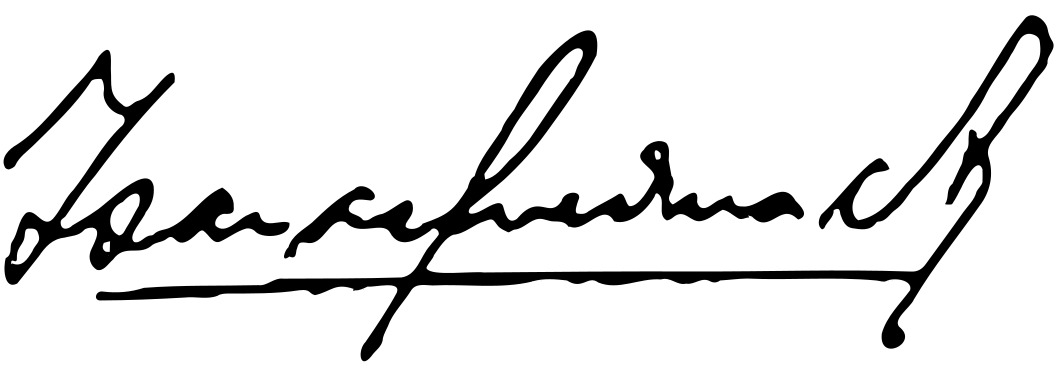
Signature of: isaías medina angarita